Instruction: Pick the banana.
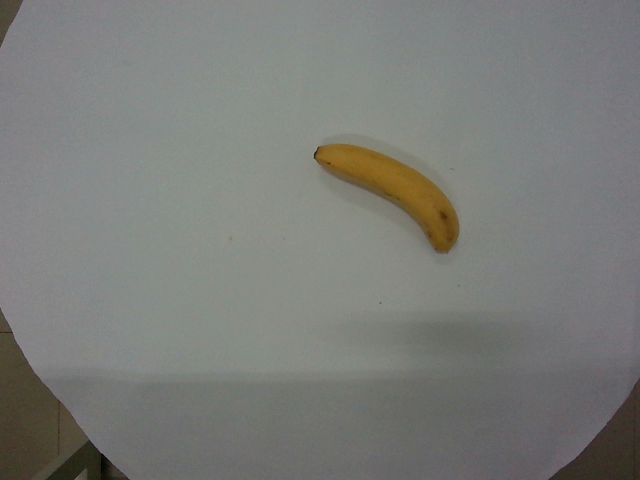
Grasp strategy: vertical